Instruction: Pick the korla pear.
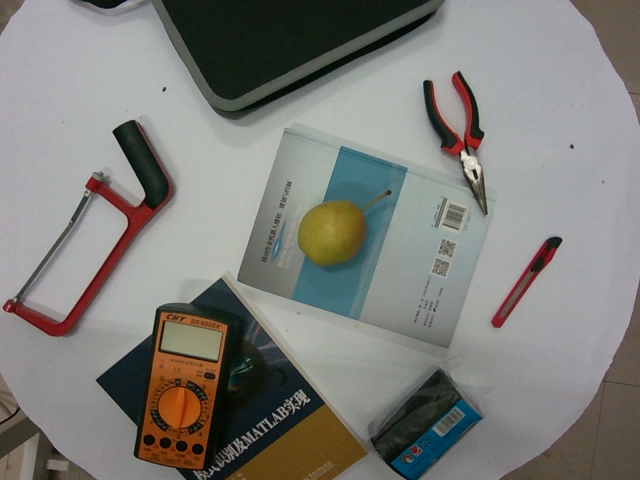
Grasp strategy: vertical